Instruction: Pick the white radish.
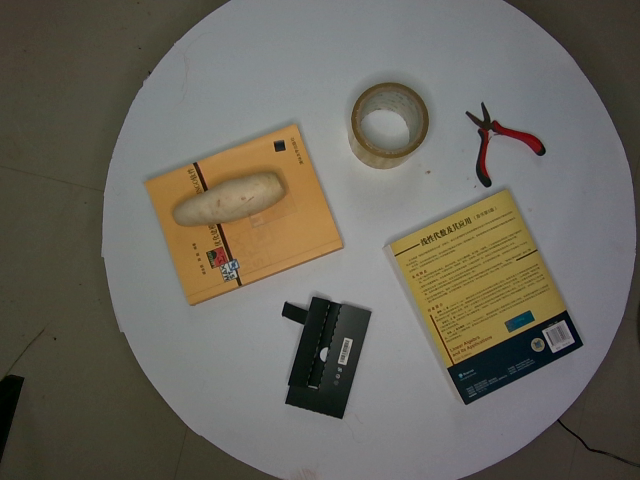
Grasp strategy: vertical